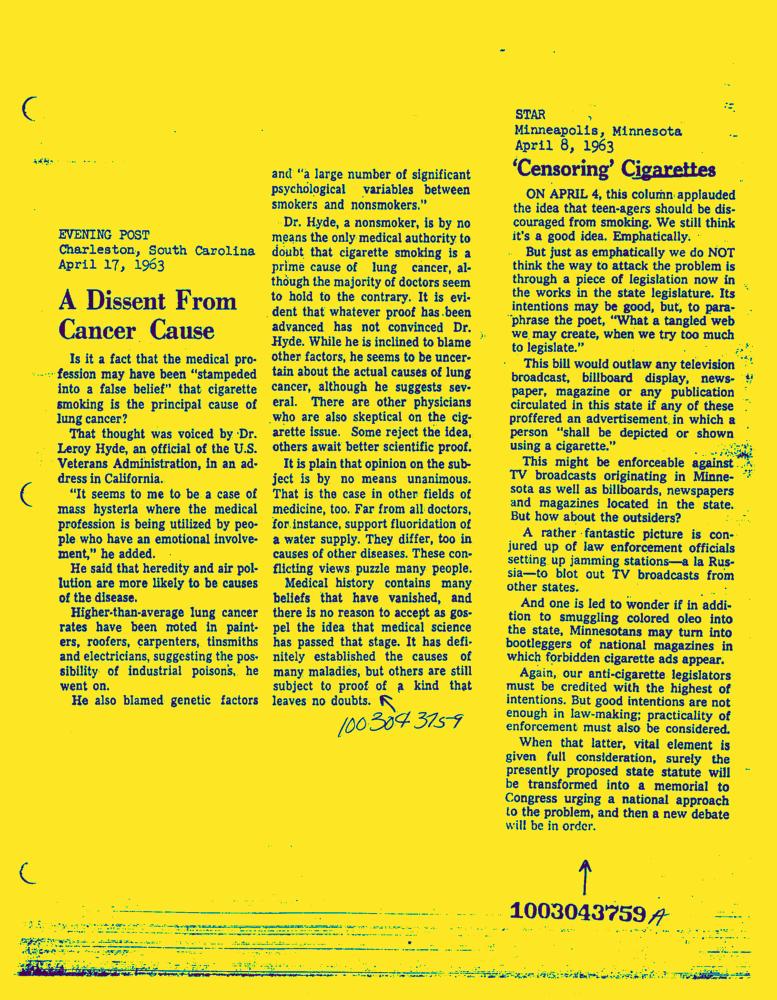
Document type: News-Article